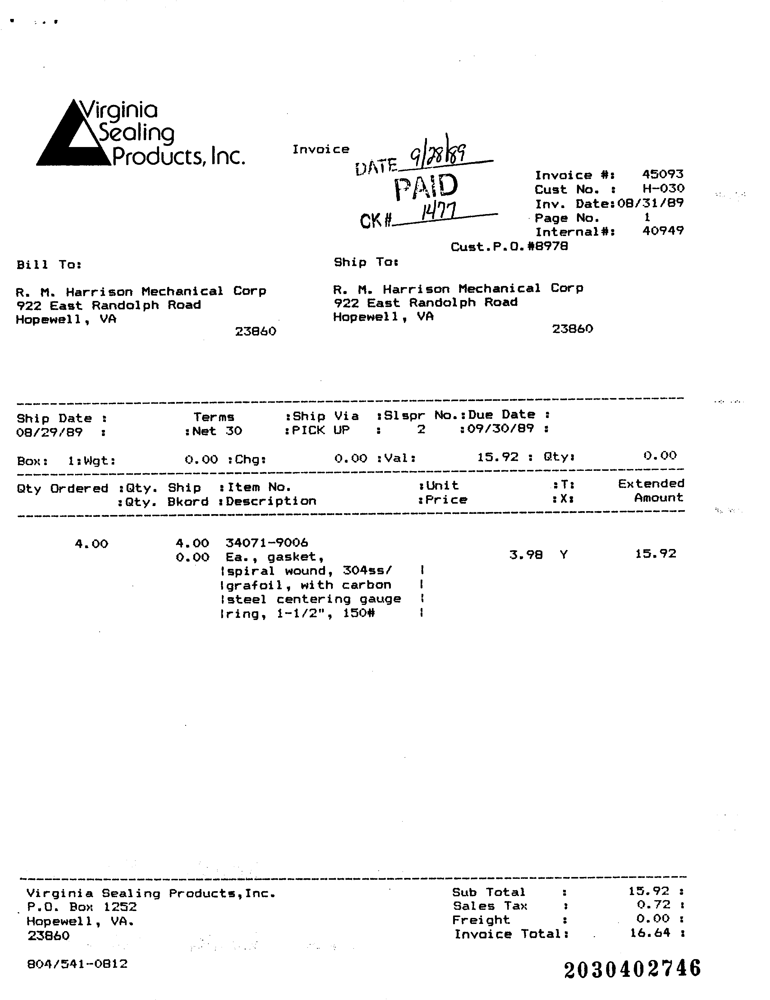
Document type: Invoice